Question: Which state is mentioned in the document?
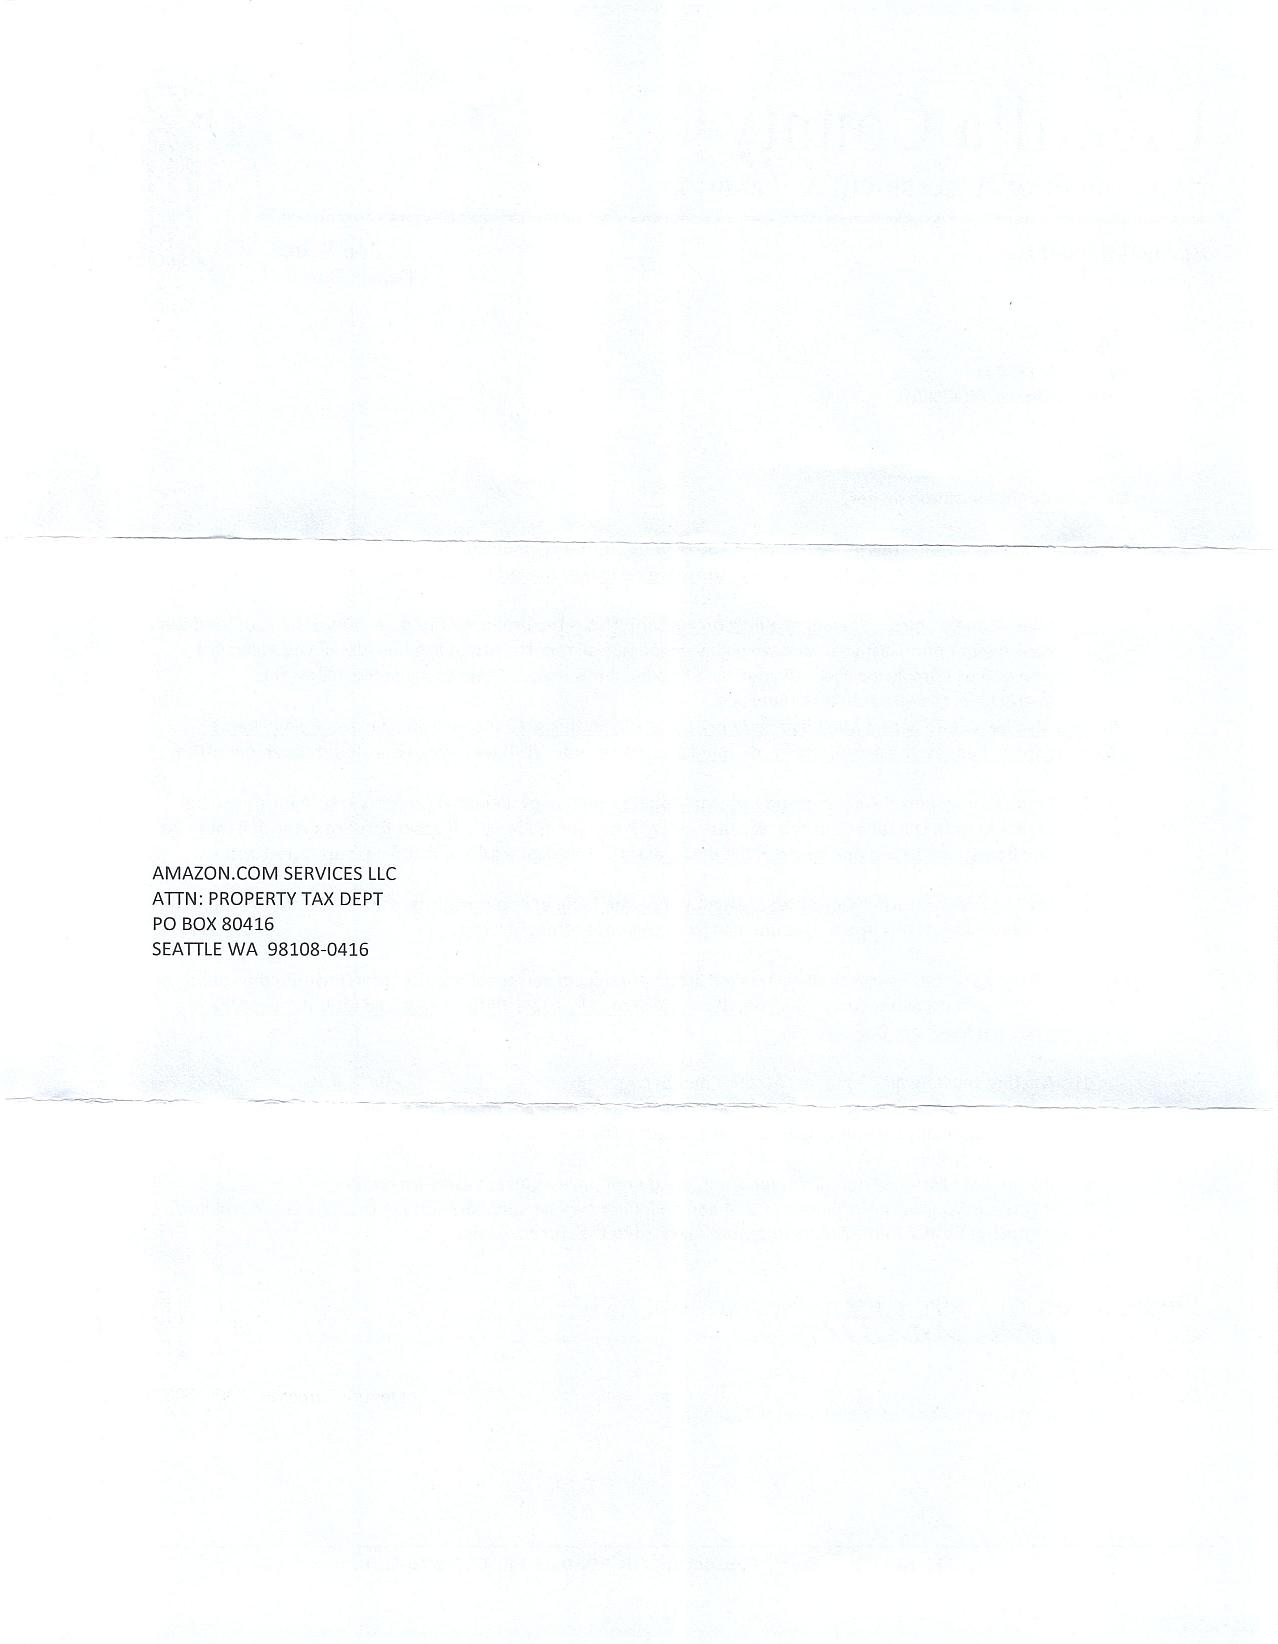
Answer: "WA"